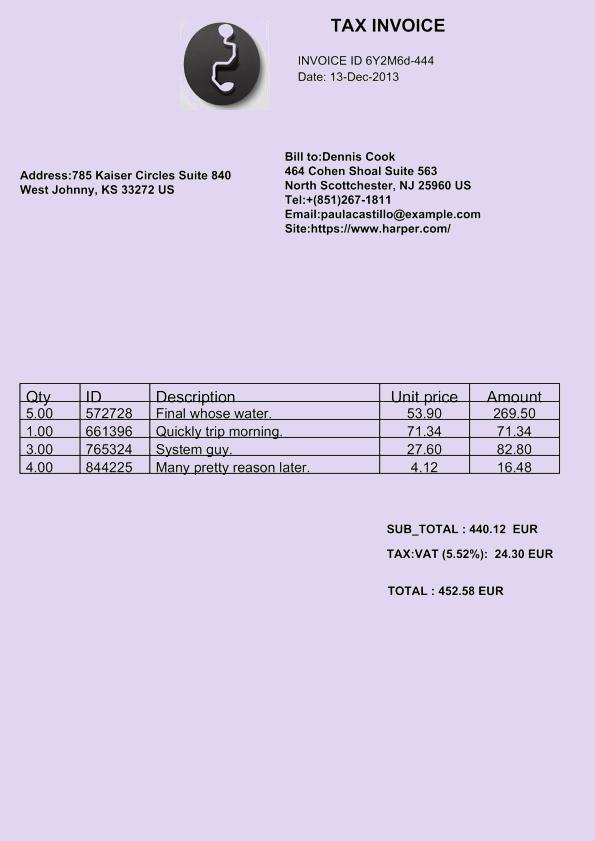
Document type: Invoice